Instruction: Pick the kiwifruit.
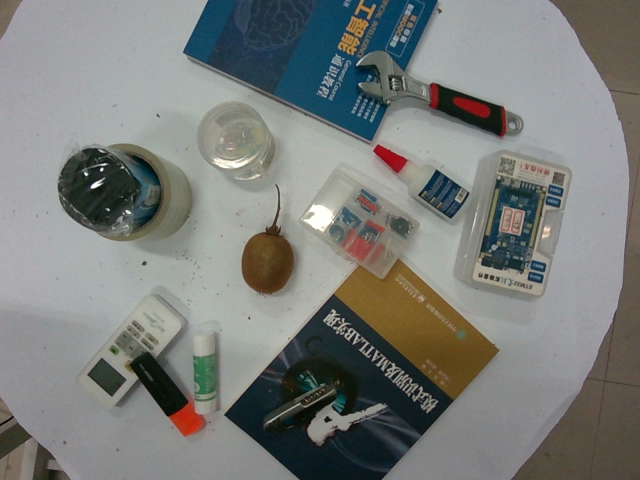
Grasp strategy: vertical